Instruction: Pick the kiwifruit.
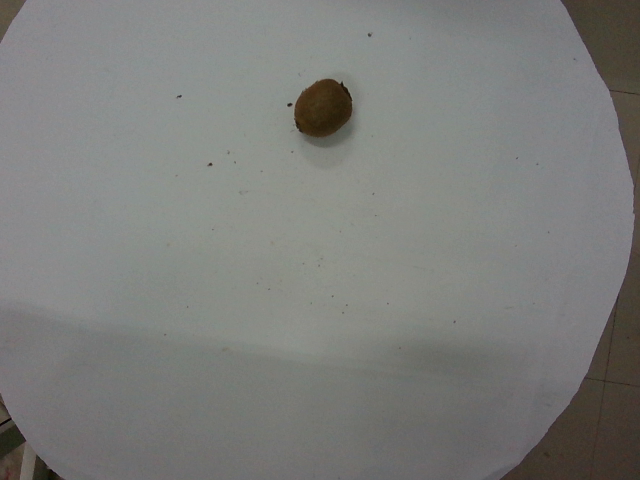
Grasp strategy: vertical